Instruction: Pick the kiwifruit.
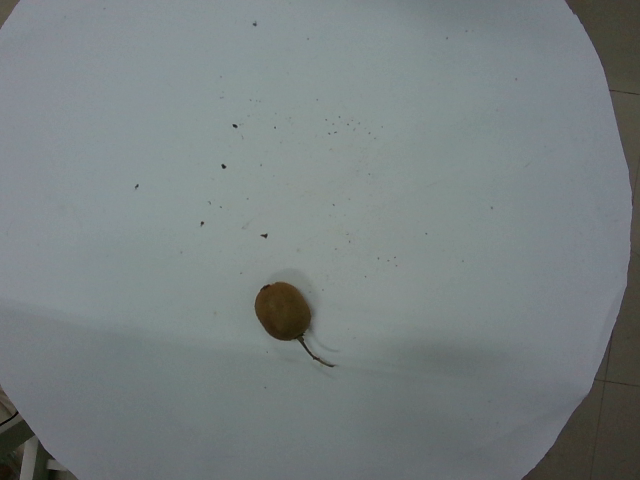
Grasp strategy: vertical